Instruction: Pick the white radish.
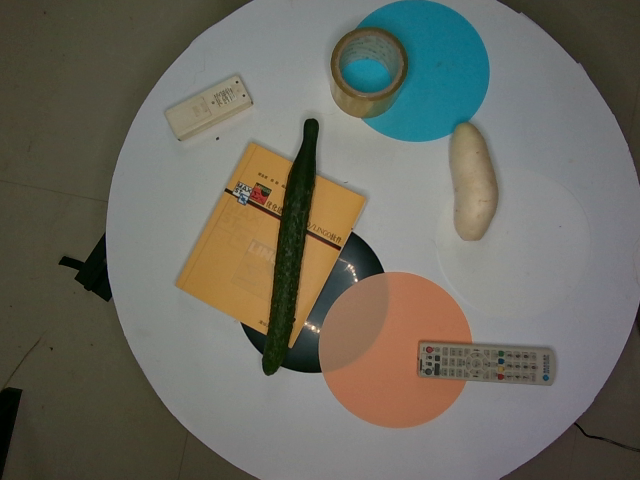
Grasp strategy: vertical